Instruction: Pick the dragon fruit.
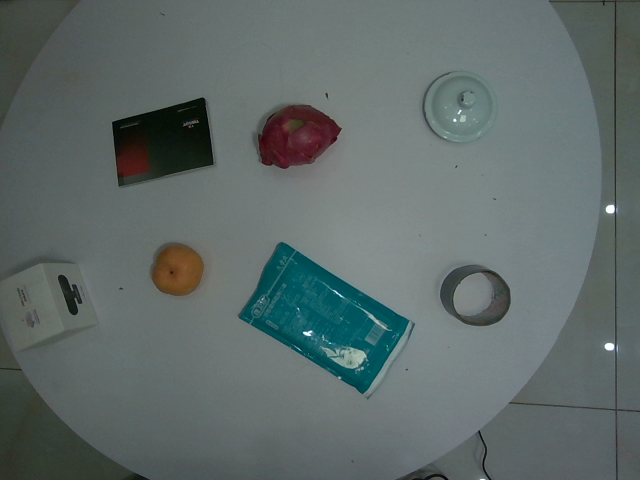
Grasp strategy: vertical